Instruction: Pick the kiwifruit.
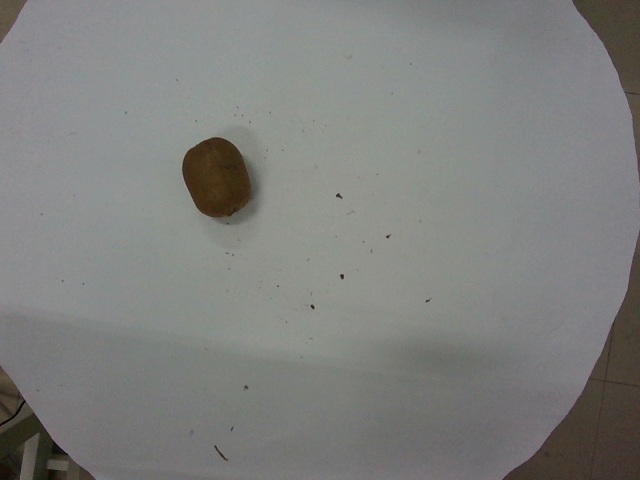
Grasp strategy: vertical